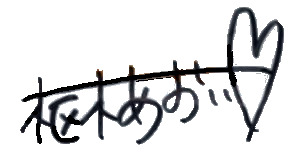
Signature of: aoi kururugi